Question: What do the imaging results show?
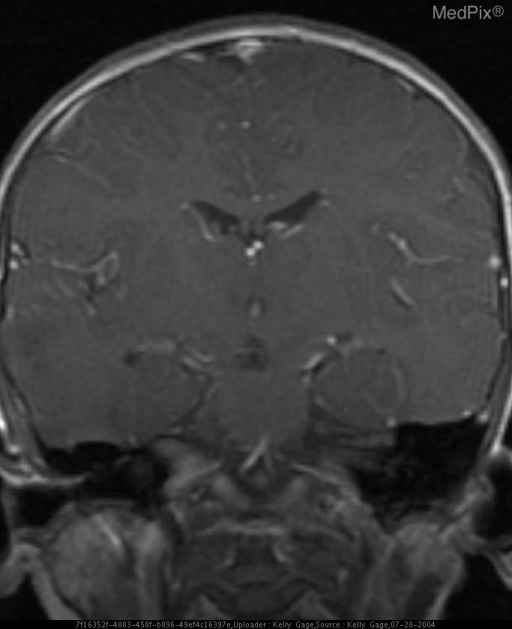
Answer: The imaging shows Numerous subcortical intensities with thinning of the overlying cortex, and subependymal nodules. Coronal T1 post gadolinium demonstrates multiple subependymal nodules with no enhancement.